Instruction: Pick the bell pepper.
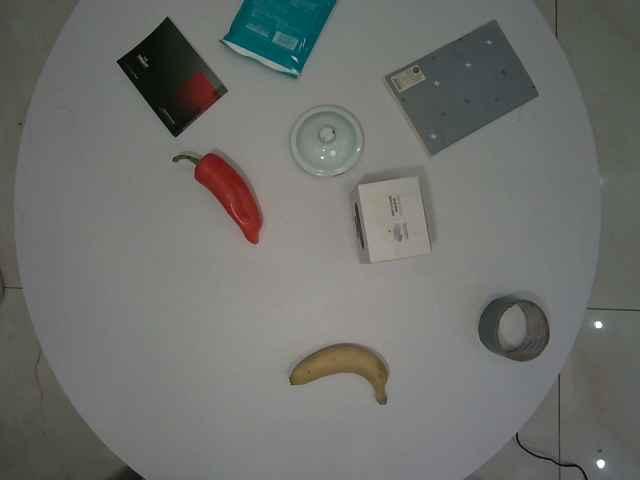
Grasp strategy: vertical